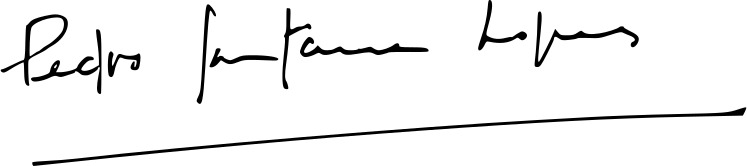
Signature of: pedro santana lopes